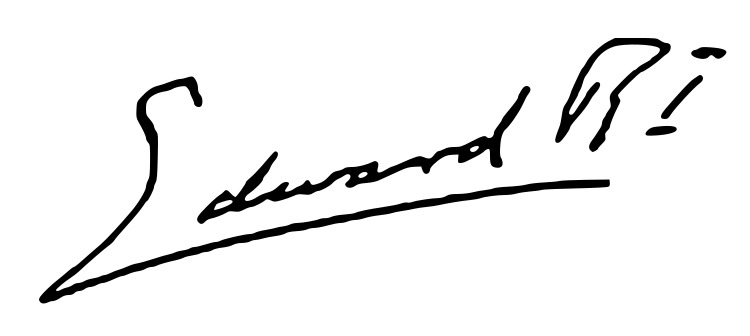
Signature of: edward viii